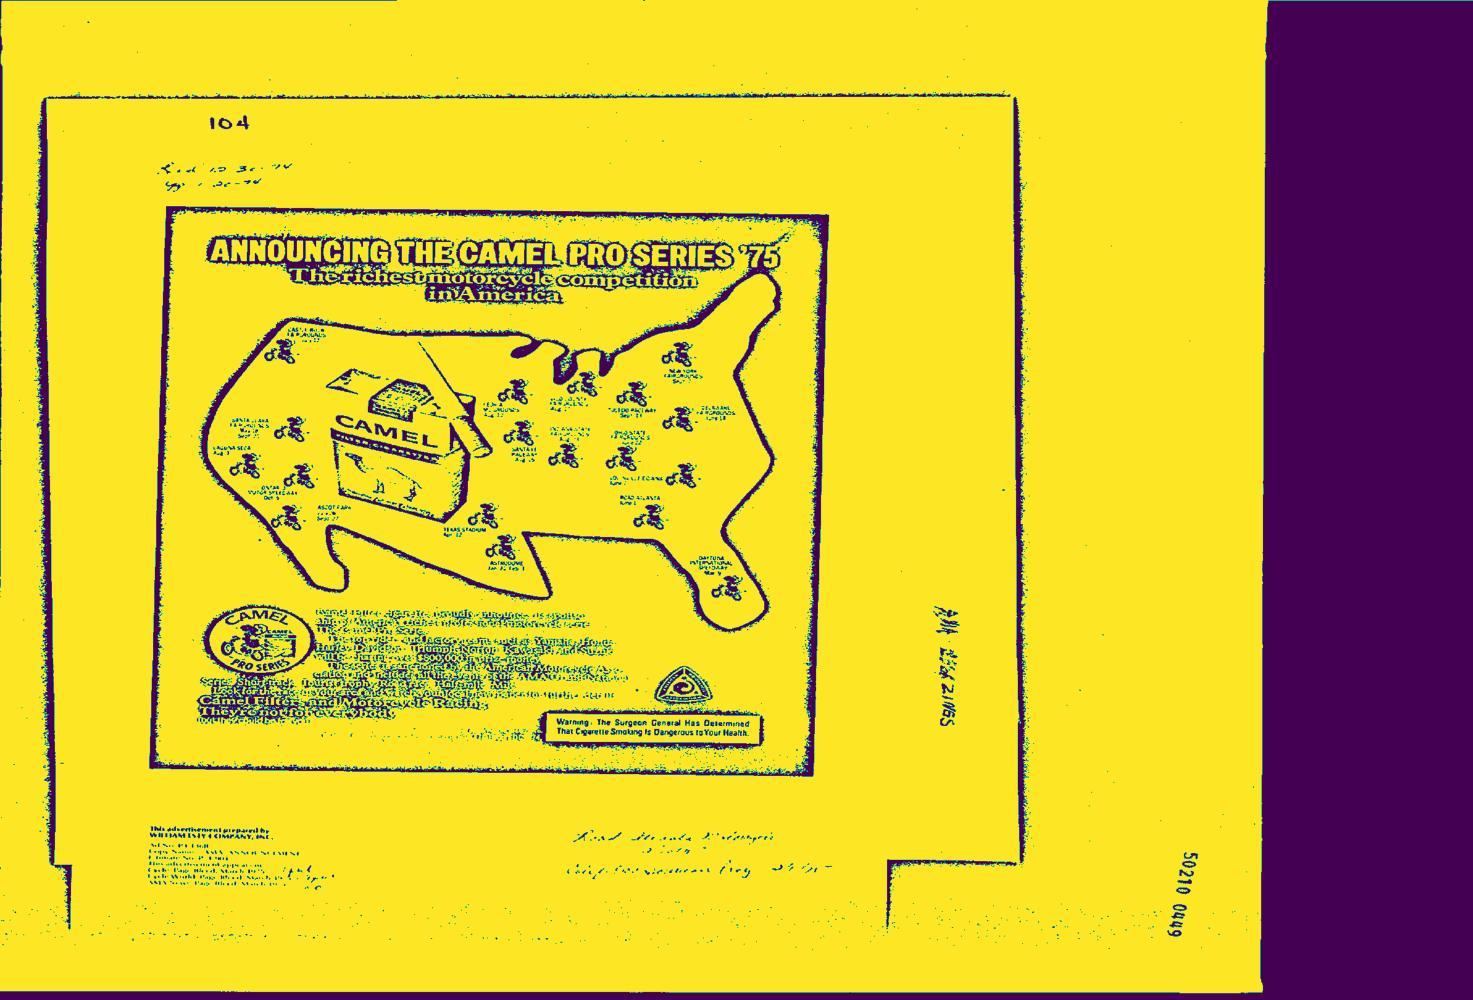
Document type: AD